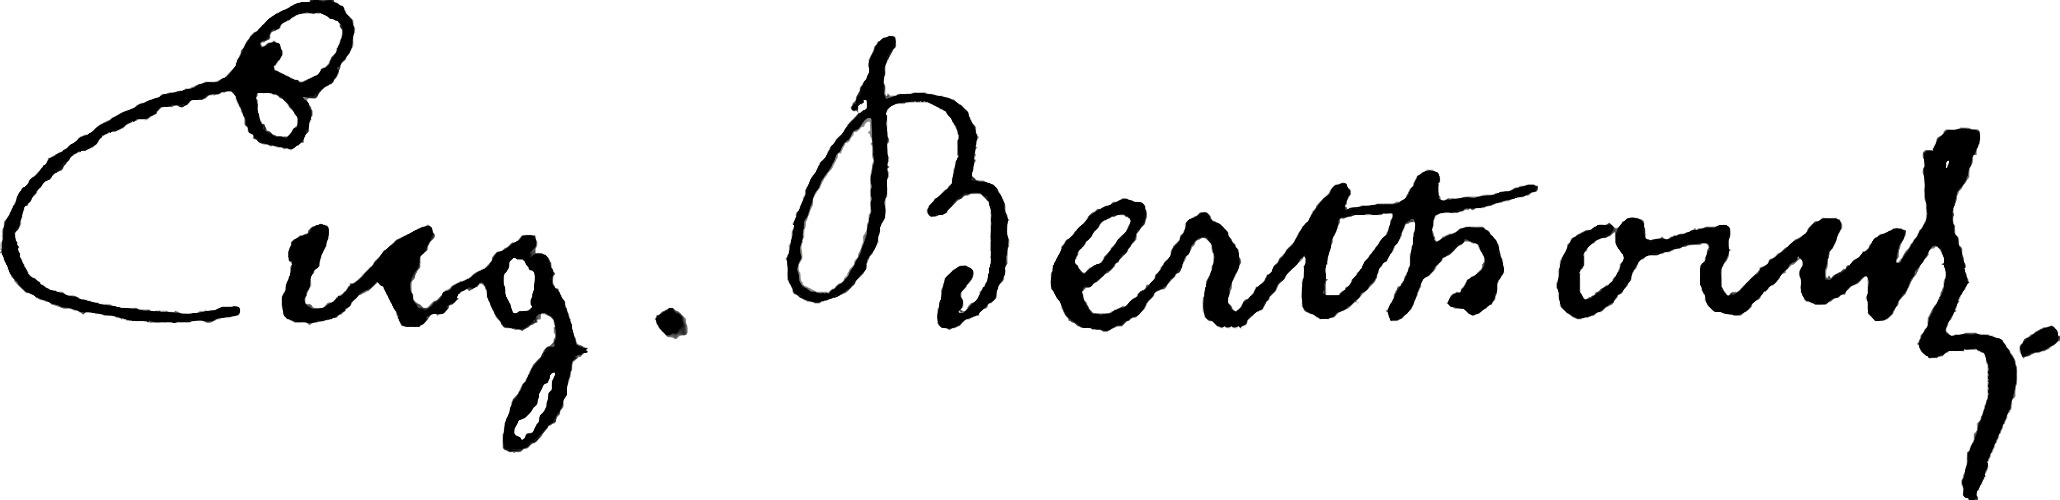
Signature of: eugène berthoud